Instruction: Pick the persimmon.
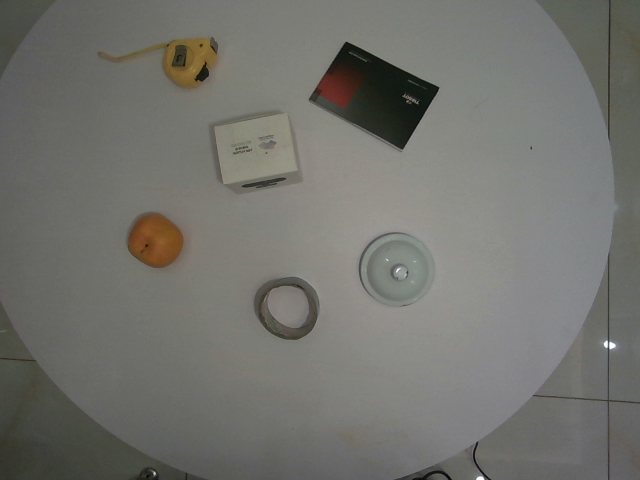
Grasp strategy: vertical